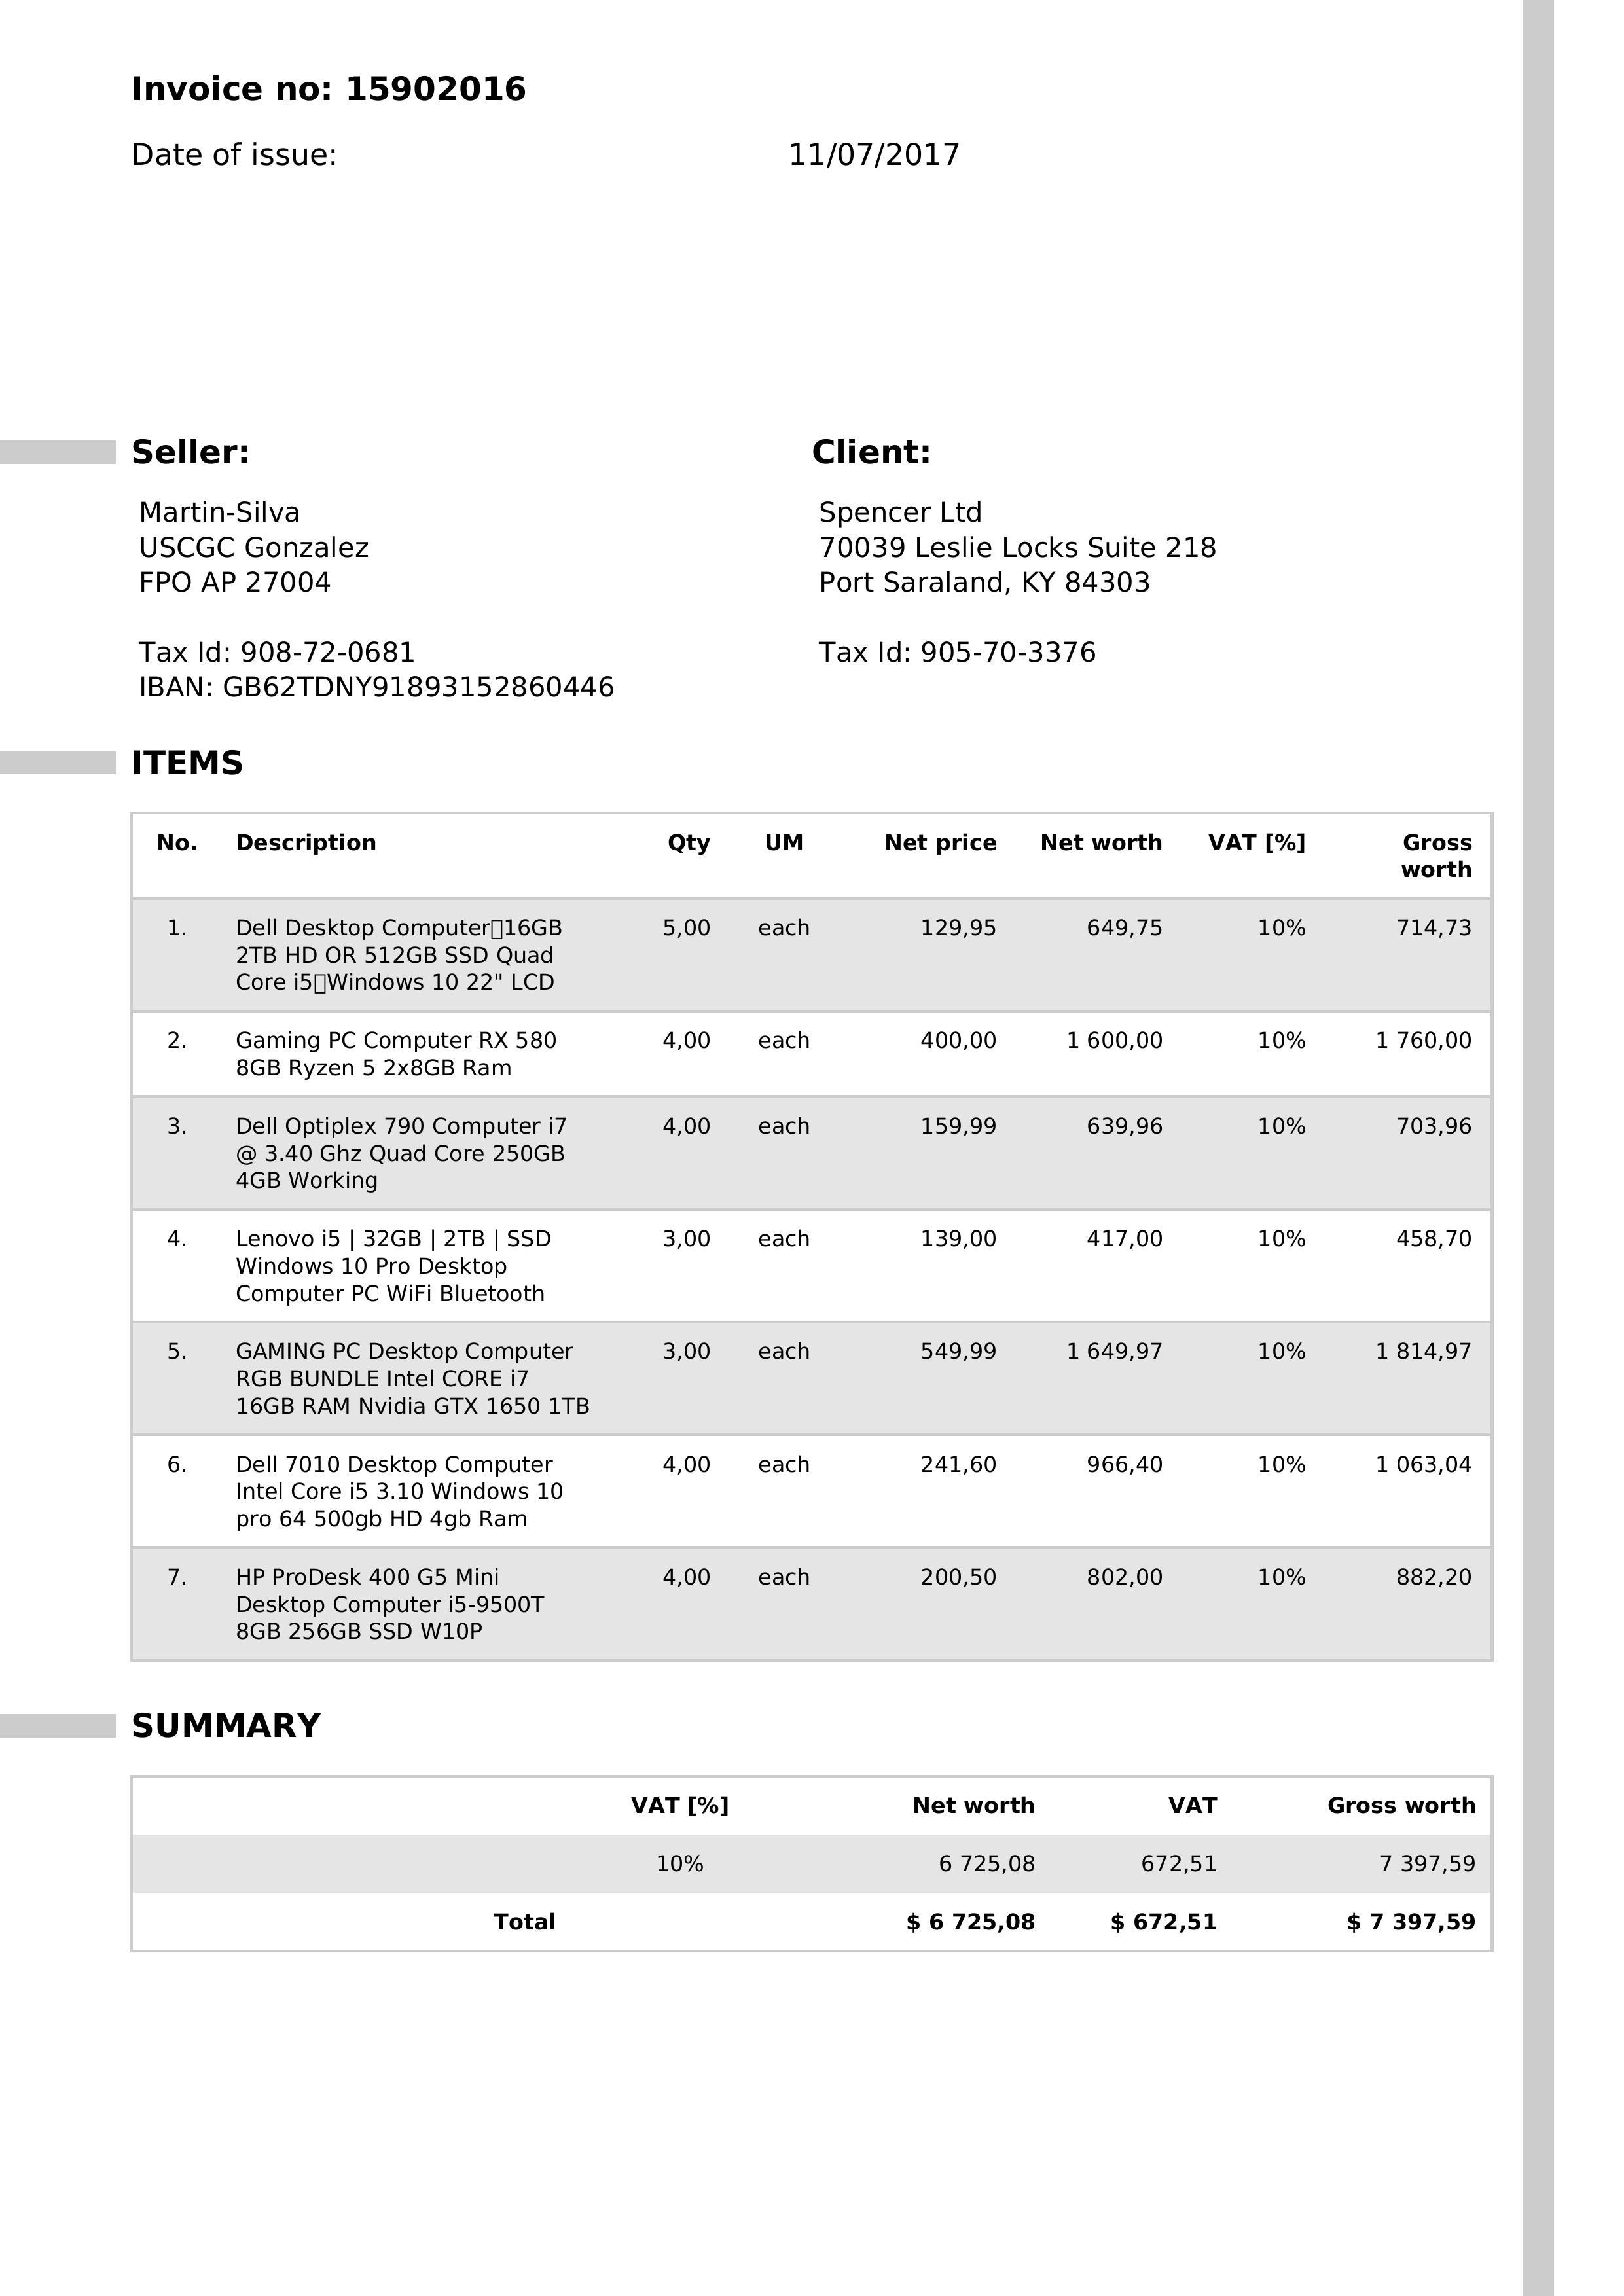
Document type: Invoice